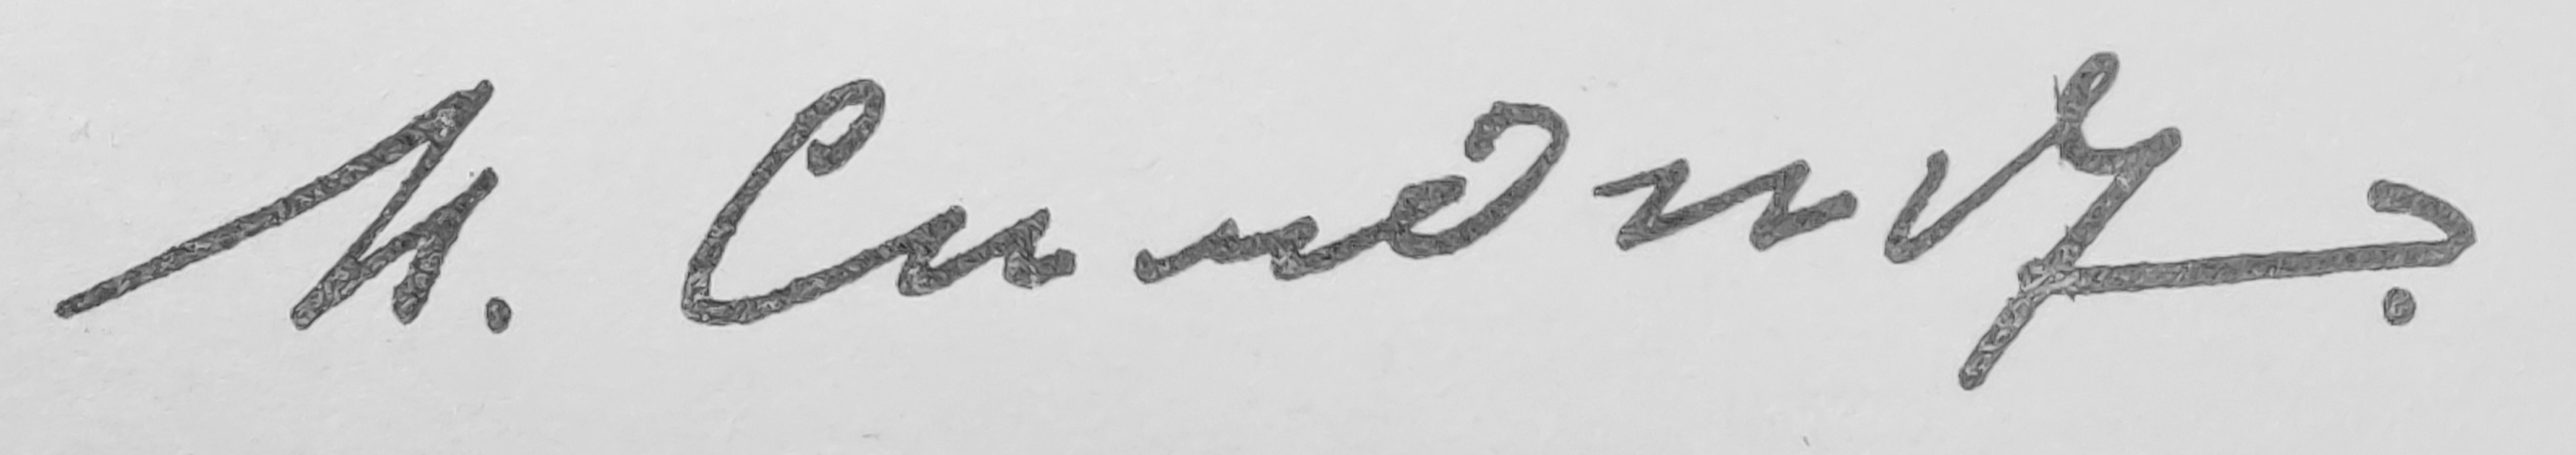
Signature of: nikolai simonov